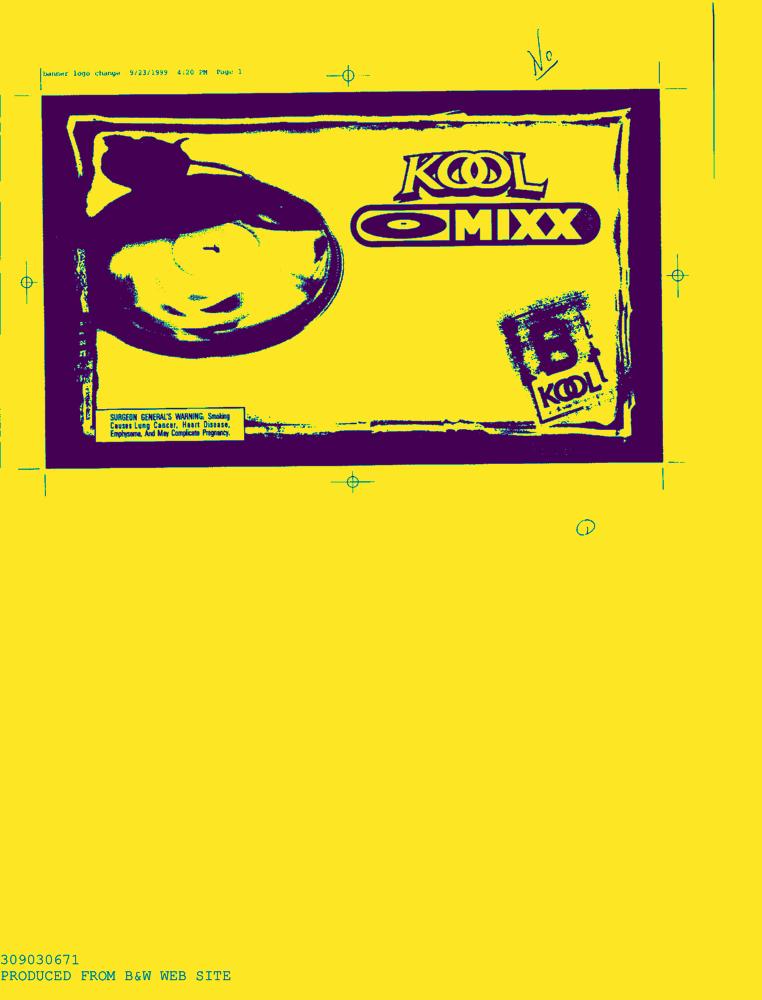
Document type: AD